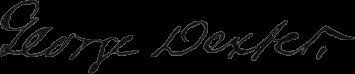
Signature of: george dexter